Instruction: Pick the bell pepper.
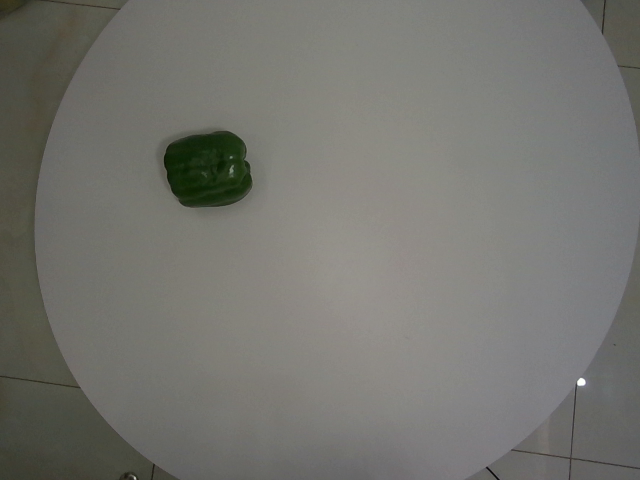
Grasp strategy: vertical